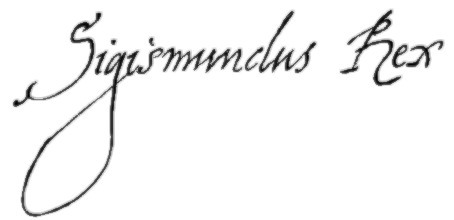
Signature of: sigismund iii vasa